Question: What type of tax is indicated in the document, personal property or real estate?
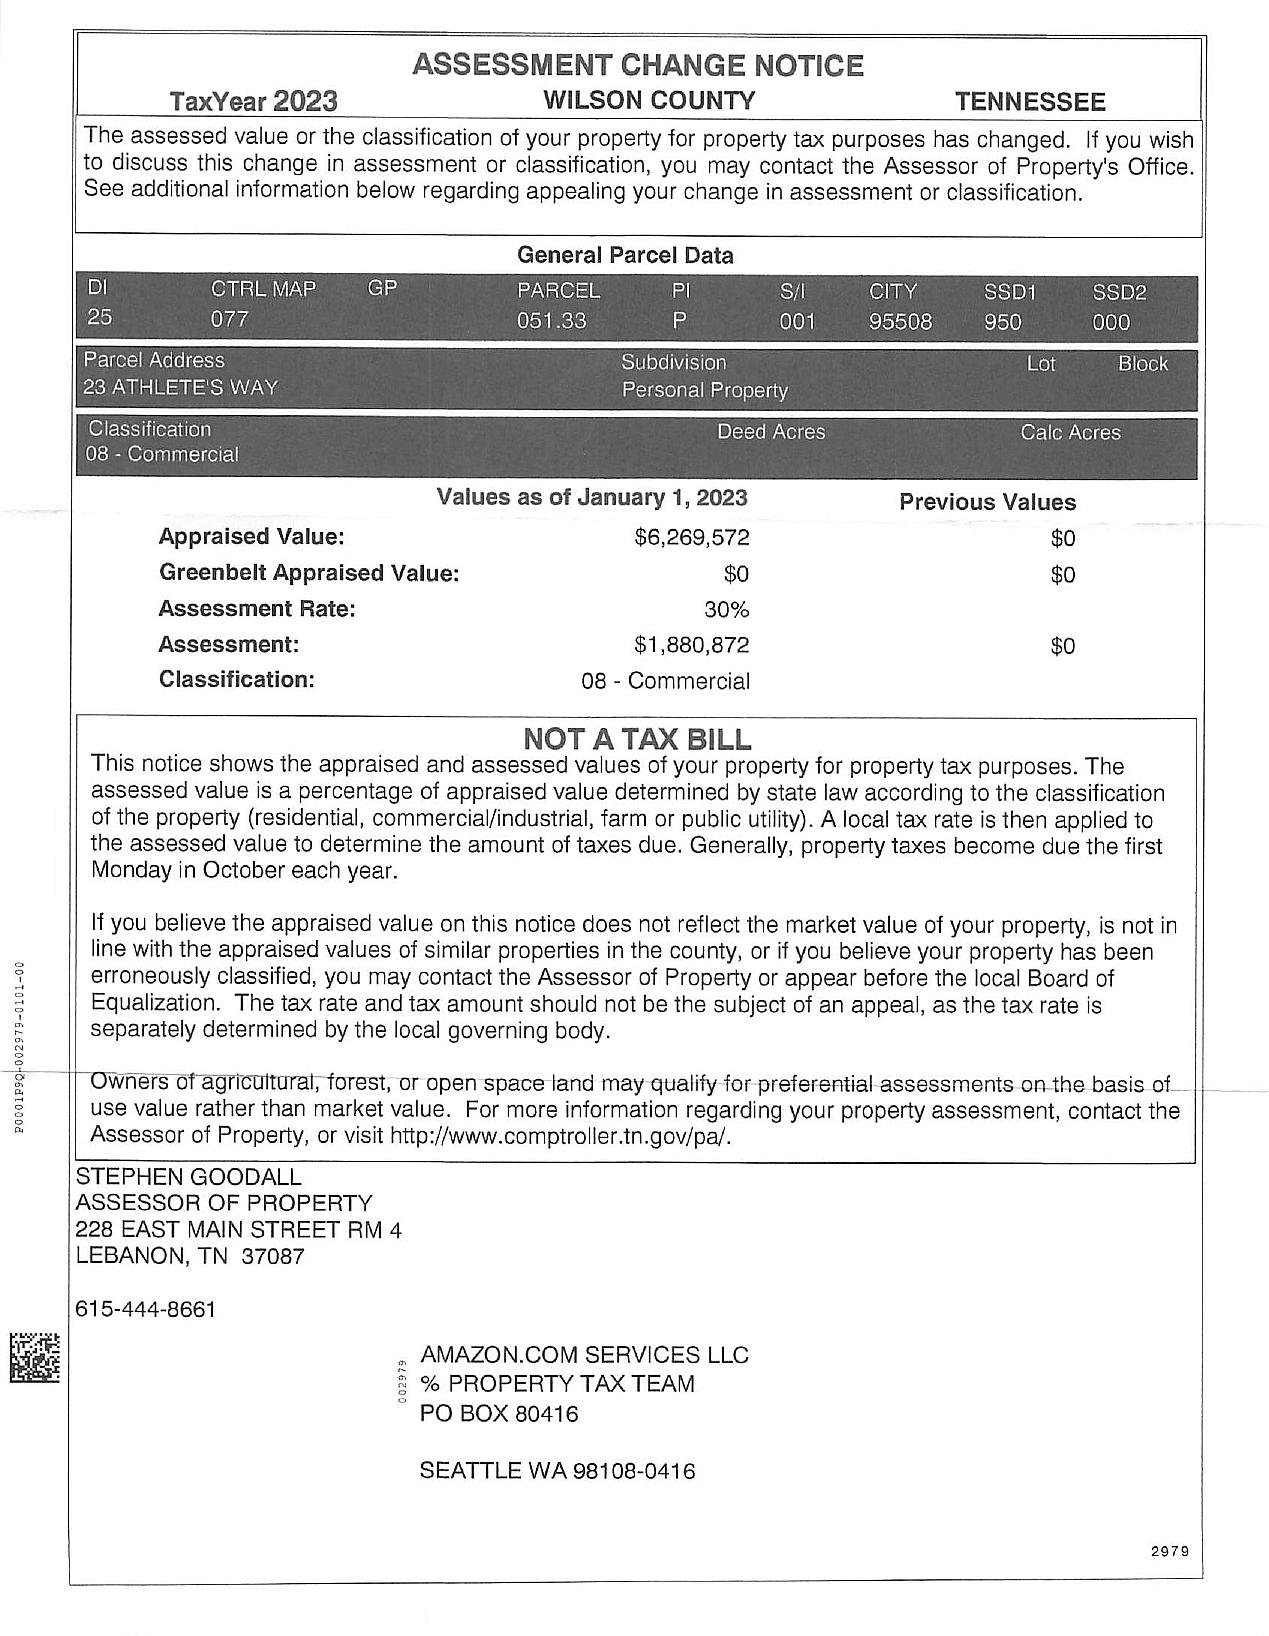
Answer: "Commercial/Industrial"